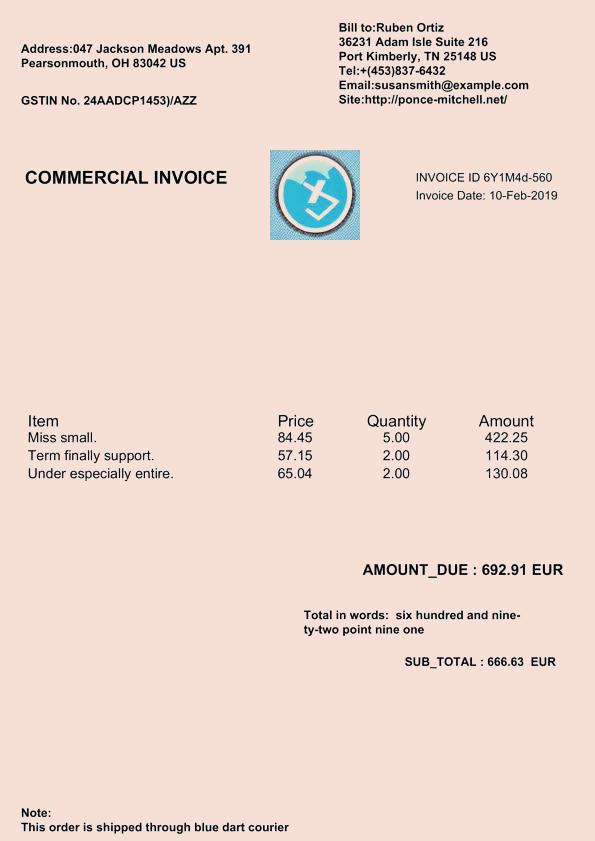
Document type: Invoice